Question: How is the history relevant to the case?
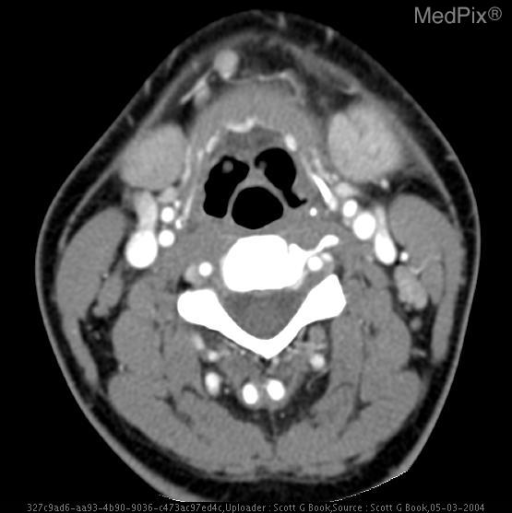
Answer: The patient's history of 30 year old male complains of neck soreness and dysphagia with fever. is key in understanding the case.